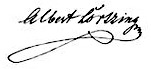
Signature of: albert lortzing